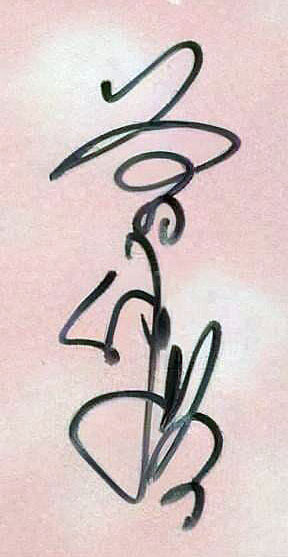
Signature of: savio tsang